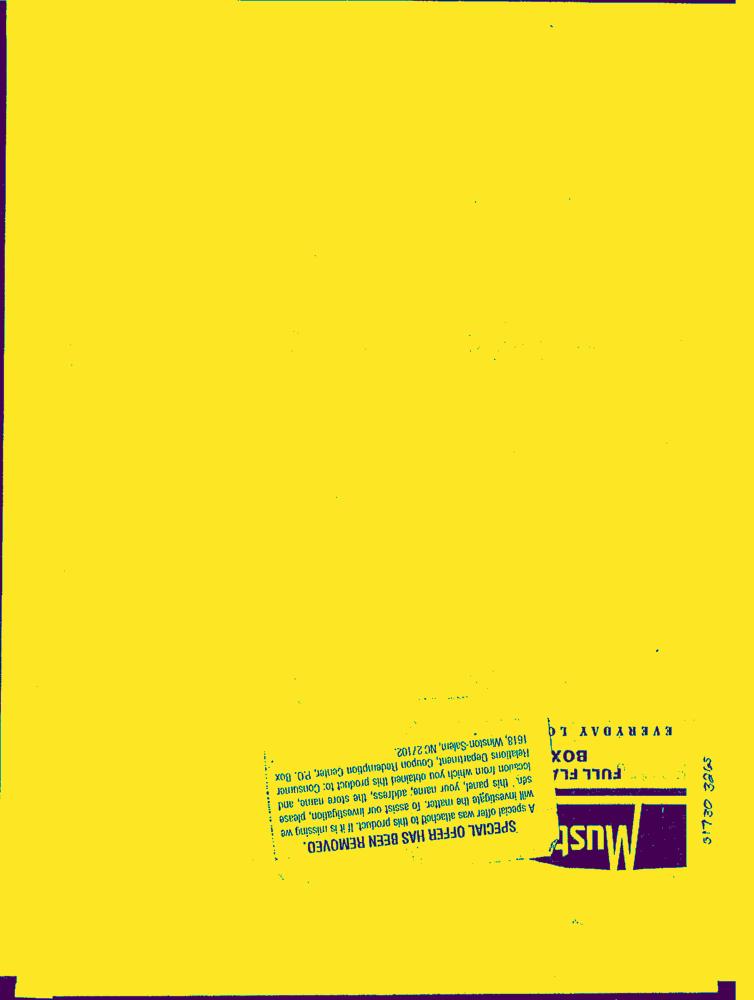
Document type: Hand-Written